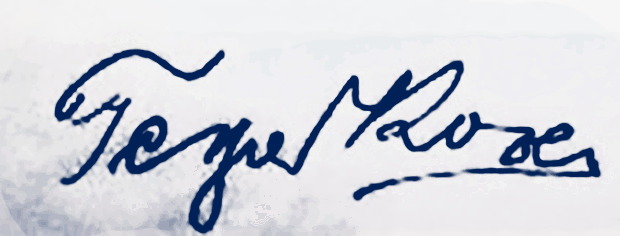
Signature of: geca kon